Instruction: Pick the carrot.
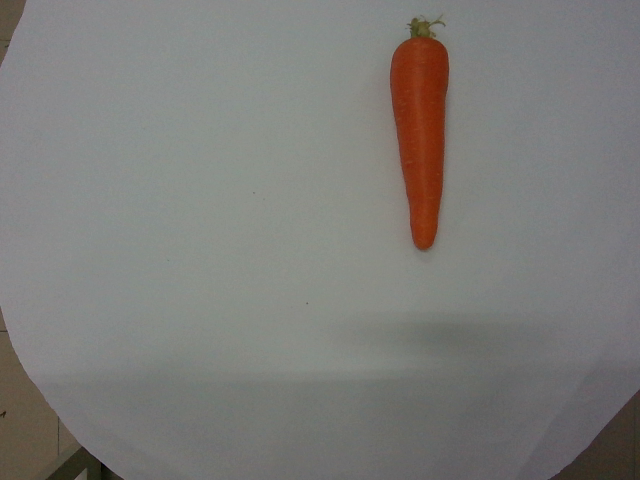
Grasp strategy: vertical